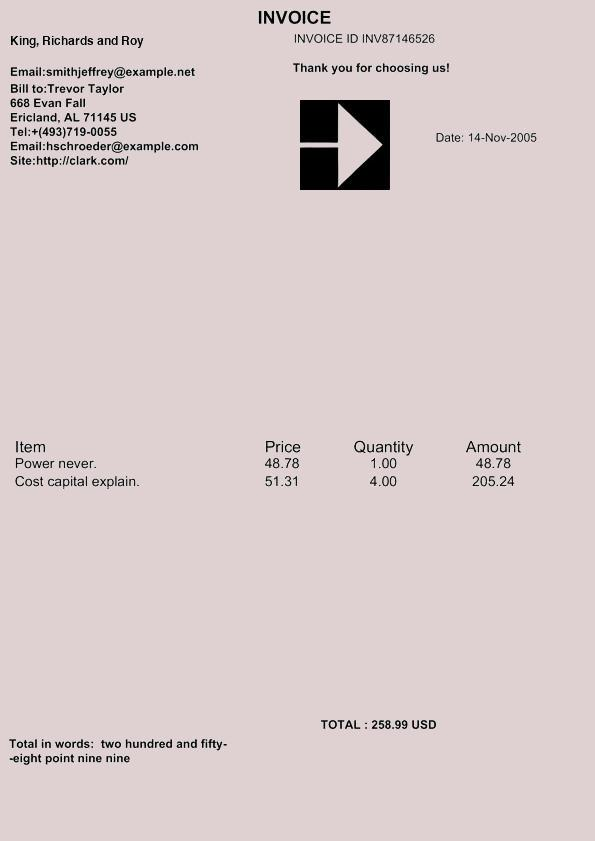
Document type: Invoice